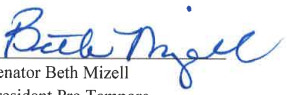
Signature of: beth mizell